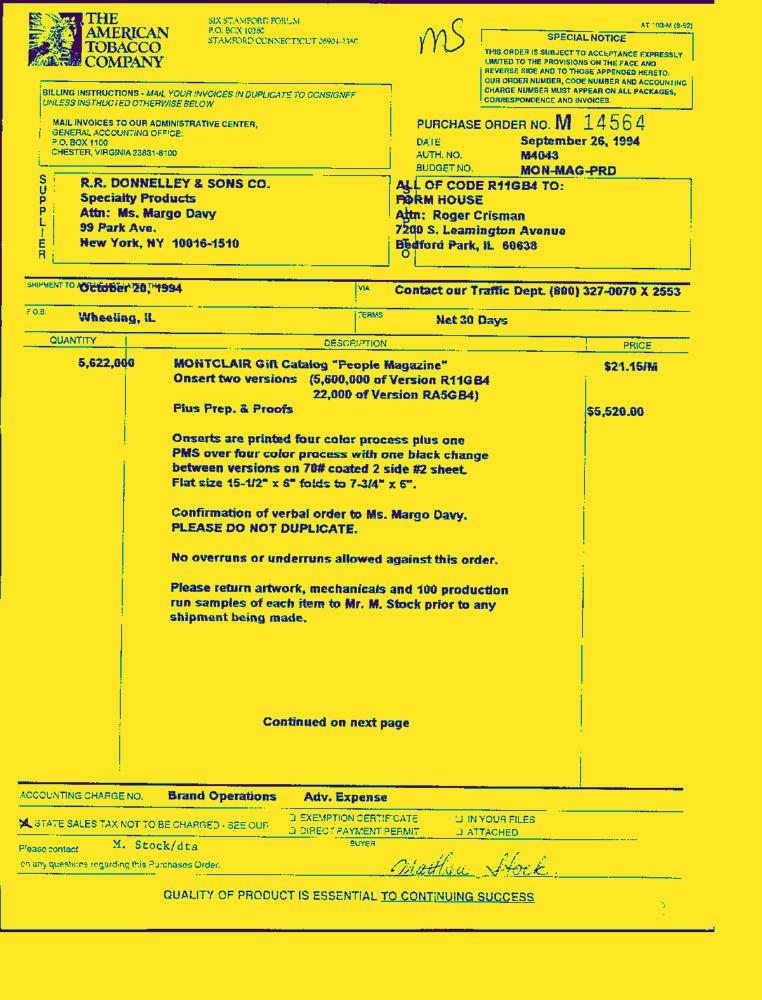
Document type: Invoice-Doc